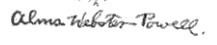
Signature of: alma webster powell